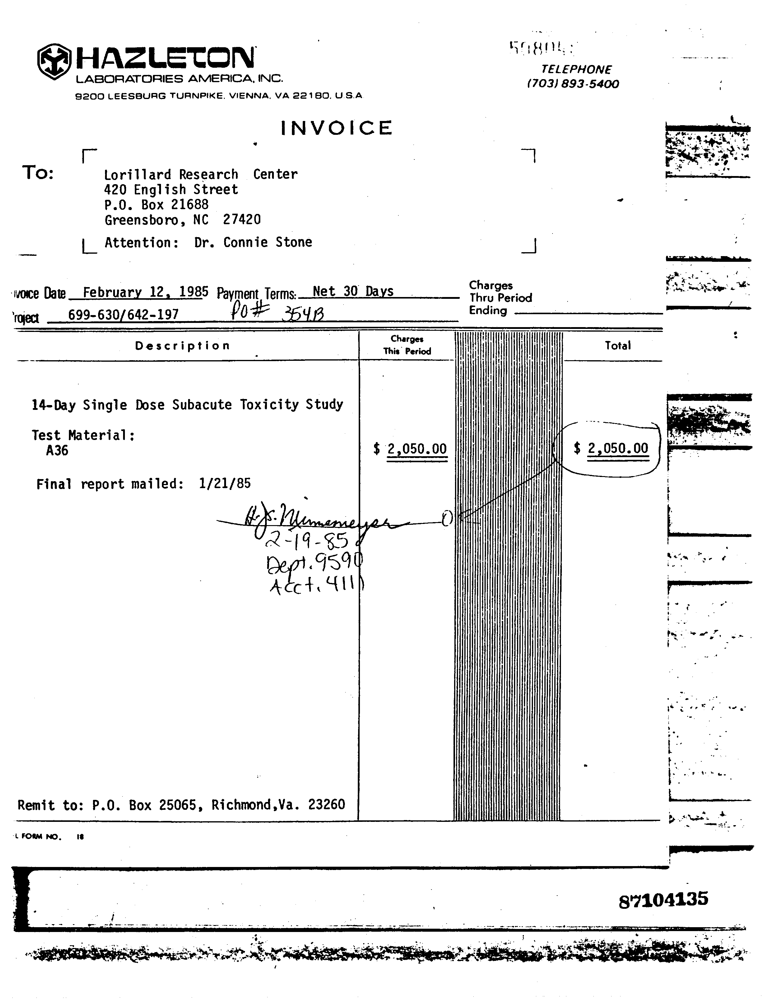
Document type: Invoice